Question: Which state is mentioned in the document?
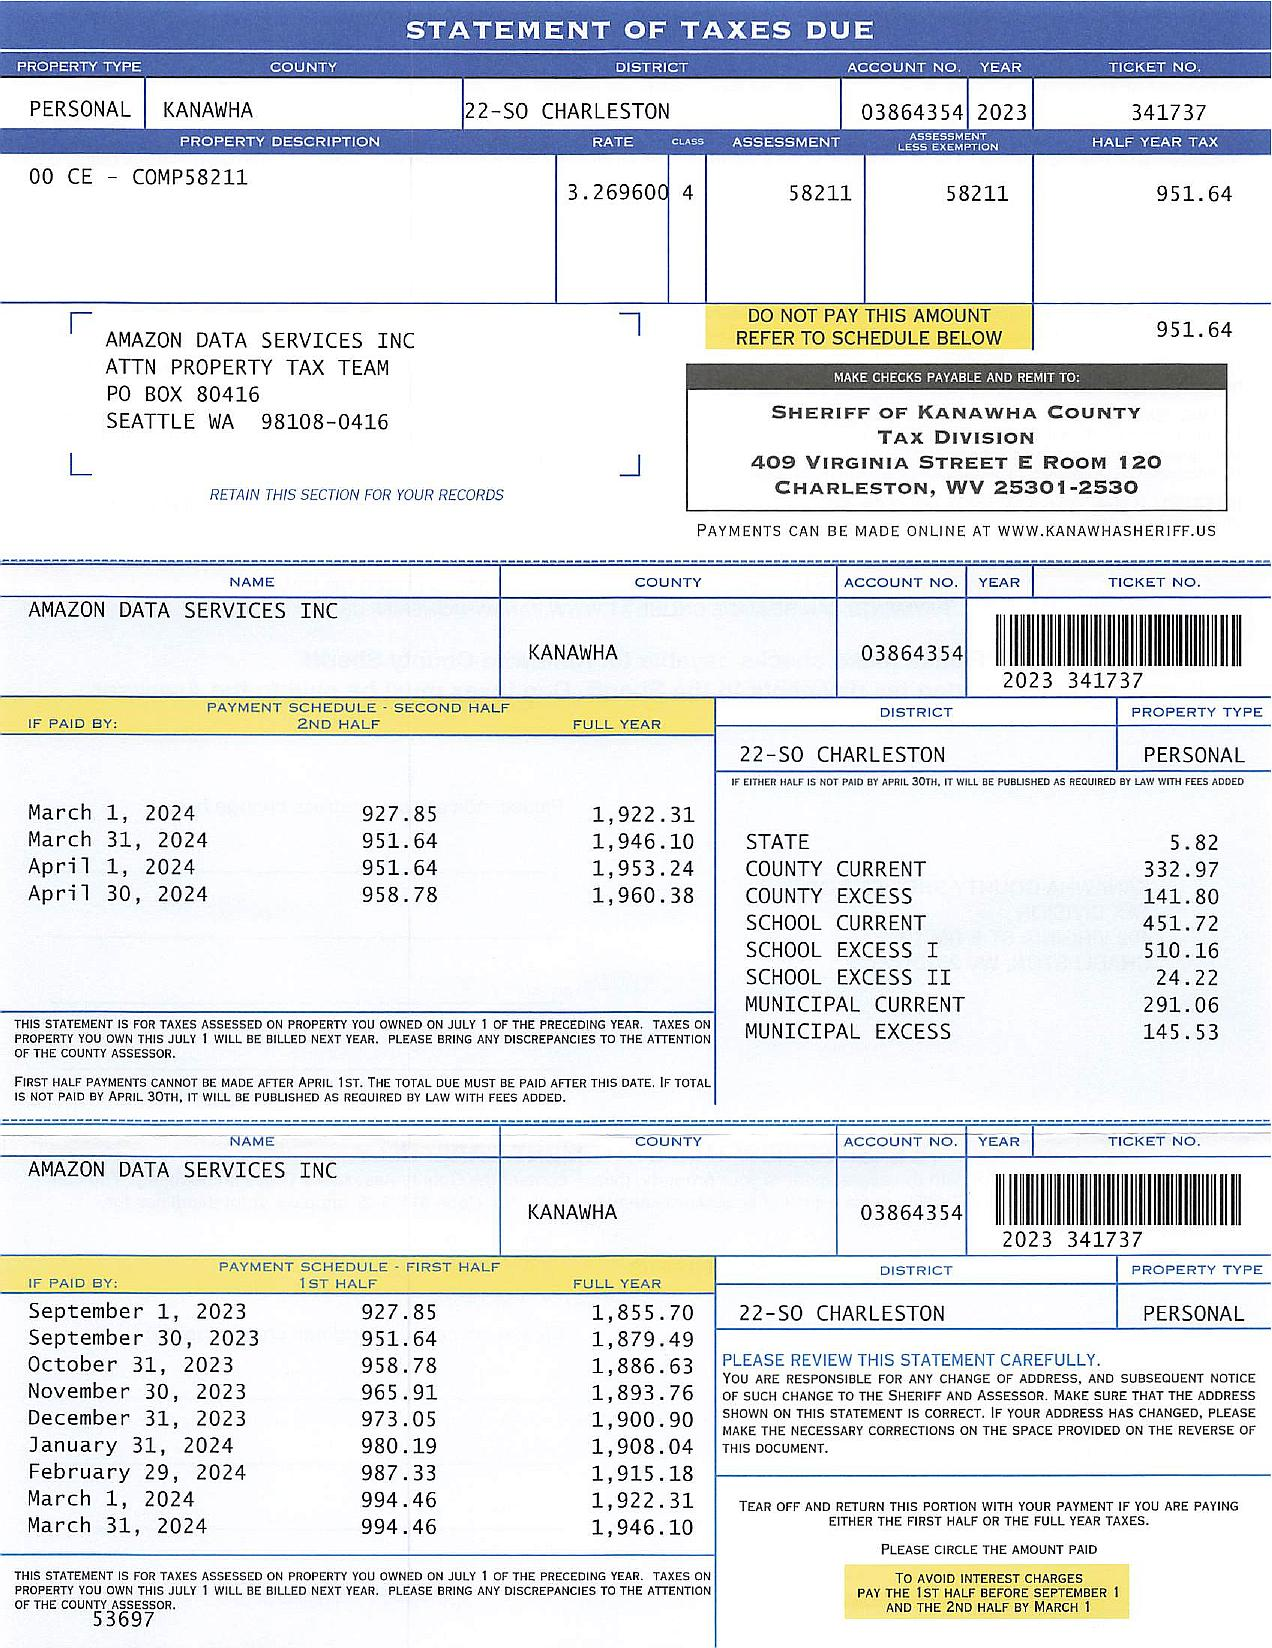
Answer: "WV"